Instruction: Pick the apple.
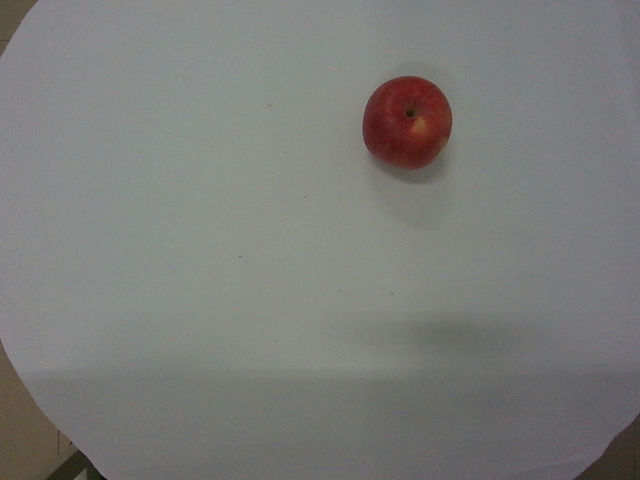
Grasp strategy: vertical